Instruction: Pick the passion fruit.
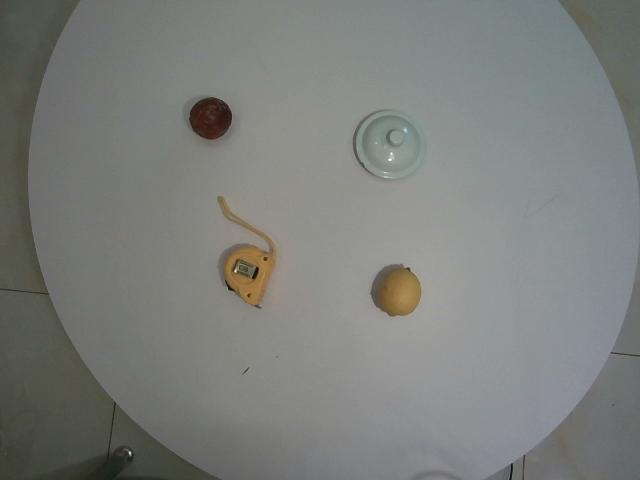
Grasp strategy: vertical